Question: What is the suspected problem?
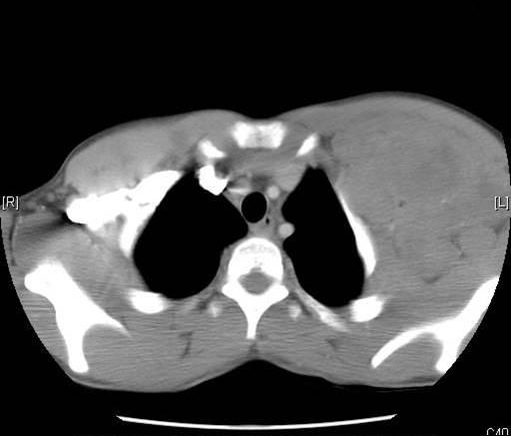
Answer: The findings suggest On the contrast CT of the chest there is a large mass that is beneath and discrete from the pectoralis muscle layer of the chest that stretches from the left pectoralis muscle under the left axilla.  It is not attached to any surrounding structures and has the density of surrounding soft tissue.  The mass appears to be a conglomeration of multiple enlarged lymph nodes.  These nodes are discrete from surrounding structures and do not appear to be invading any surrounding structure.  There appears to be a mass effect that is compressing the chest wall

The contrast CT of the abdomen shows hepatosplenomegaly with multiple densities seen in the spleen and a large density also visible in the liver.  There may also be enlarged para-aortic lymph nodes but it hard to determine from this image.. On the contrast CT of the chestthere is a large mass that is beneath and discrete from the pectoralis muscle layer of the chest that stretches from the left pectoralis muscle under the left axilla.  It is not attached to any surrounding structures and has the density of surrounding soft tissue.  The mass appears to be a conglomeration of multiple enlarged lymph nodes.  These nodes are discrete from surrounding structures and do not appear to be invading any surrounding structure.  There appears to be a mass effect that is compressing the chest wall. The patient might have a history of 15 year old male with two months of progressive swelling over left chest, under left axilla, and left neck.  The patient has also had an unintentional 10 lb weight loss over the past six months.  Denies F/C/NS.